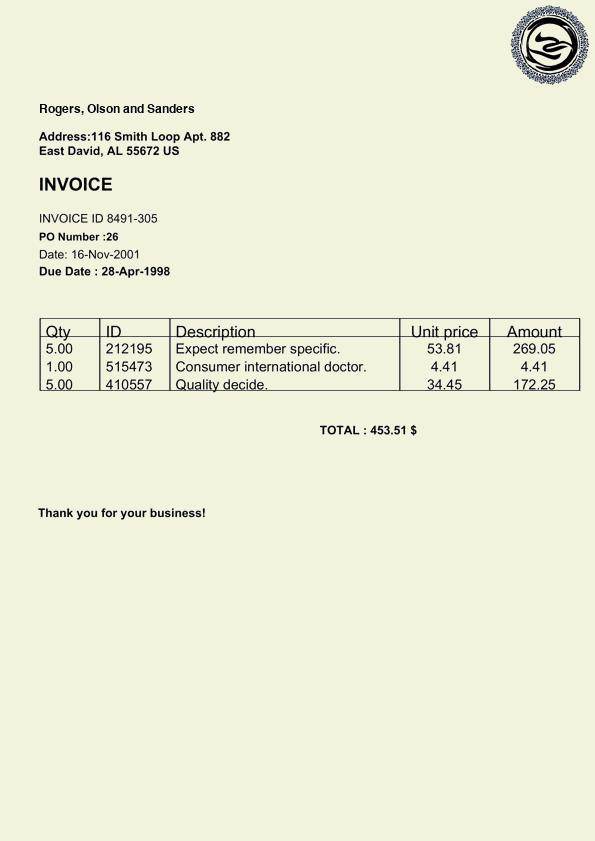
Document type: Invoice